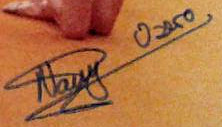
Signature of: nancy usero